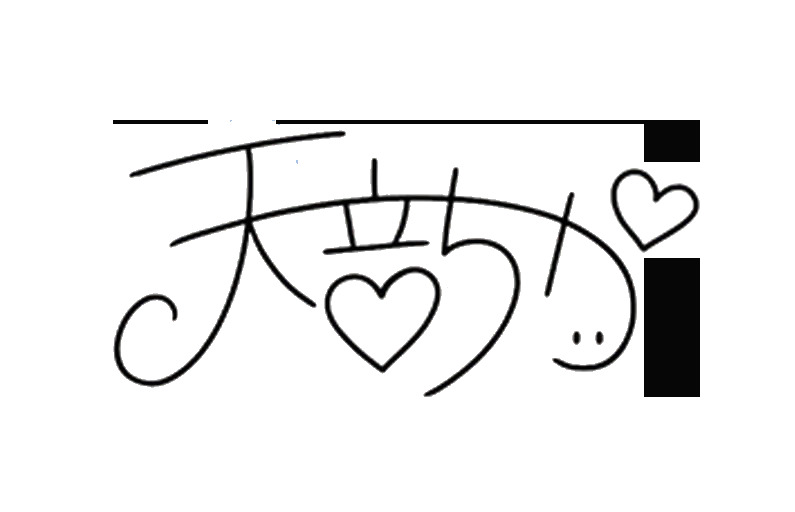
Signature of: chika amane